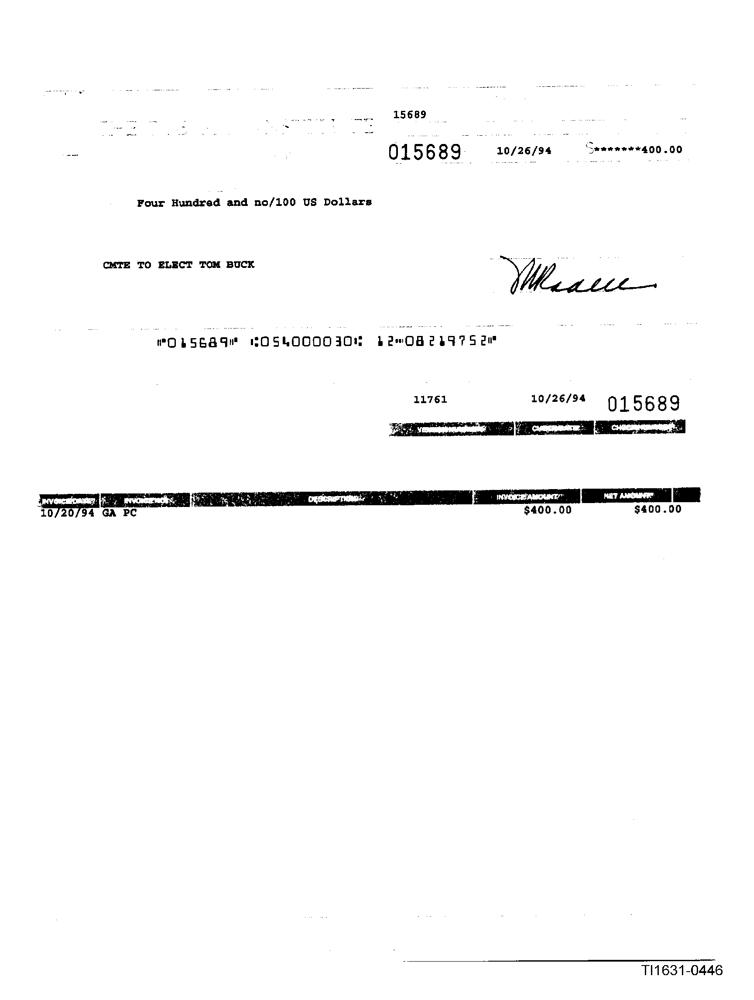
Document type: Invoice